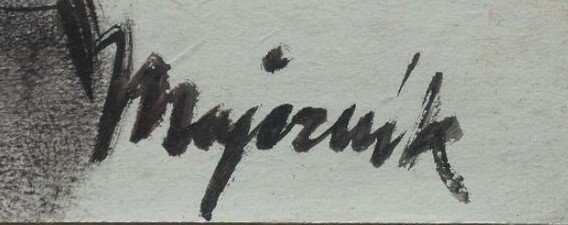
Signature of: cyprián majerník